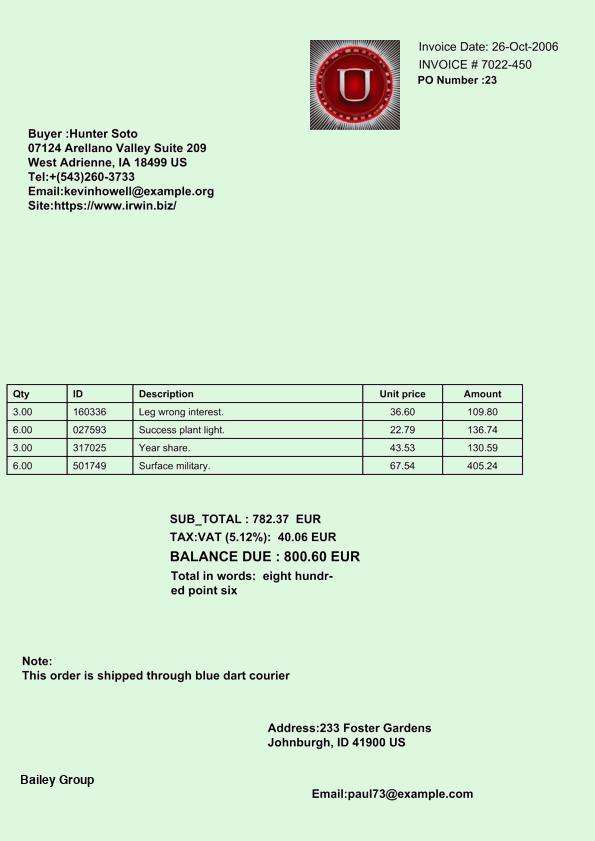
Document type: Invoice